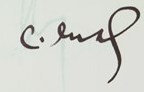
Signature of: leda mileva